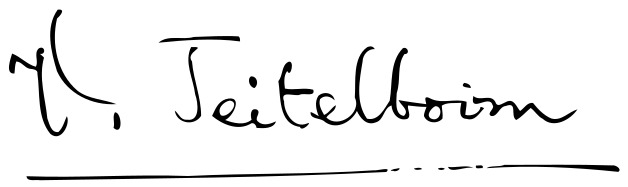
Signature of: volodia teitelboim